Question: How is the property described in the document?
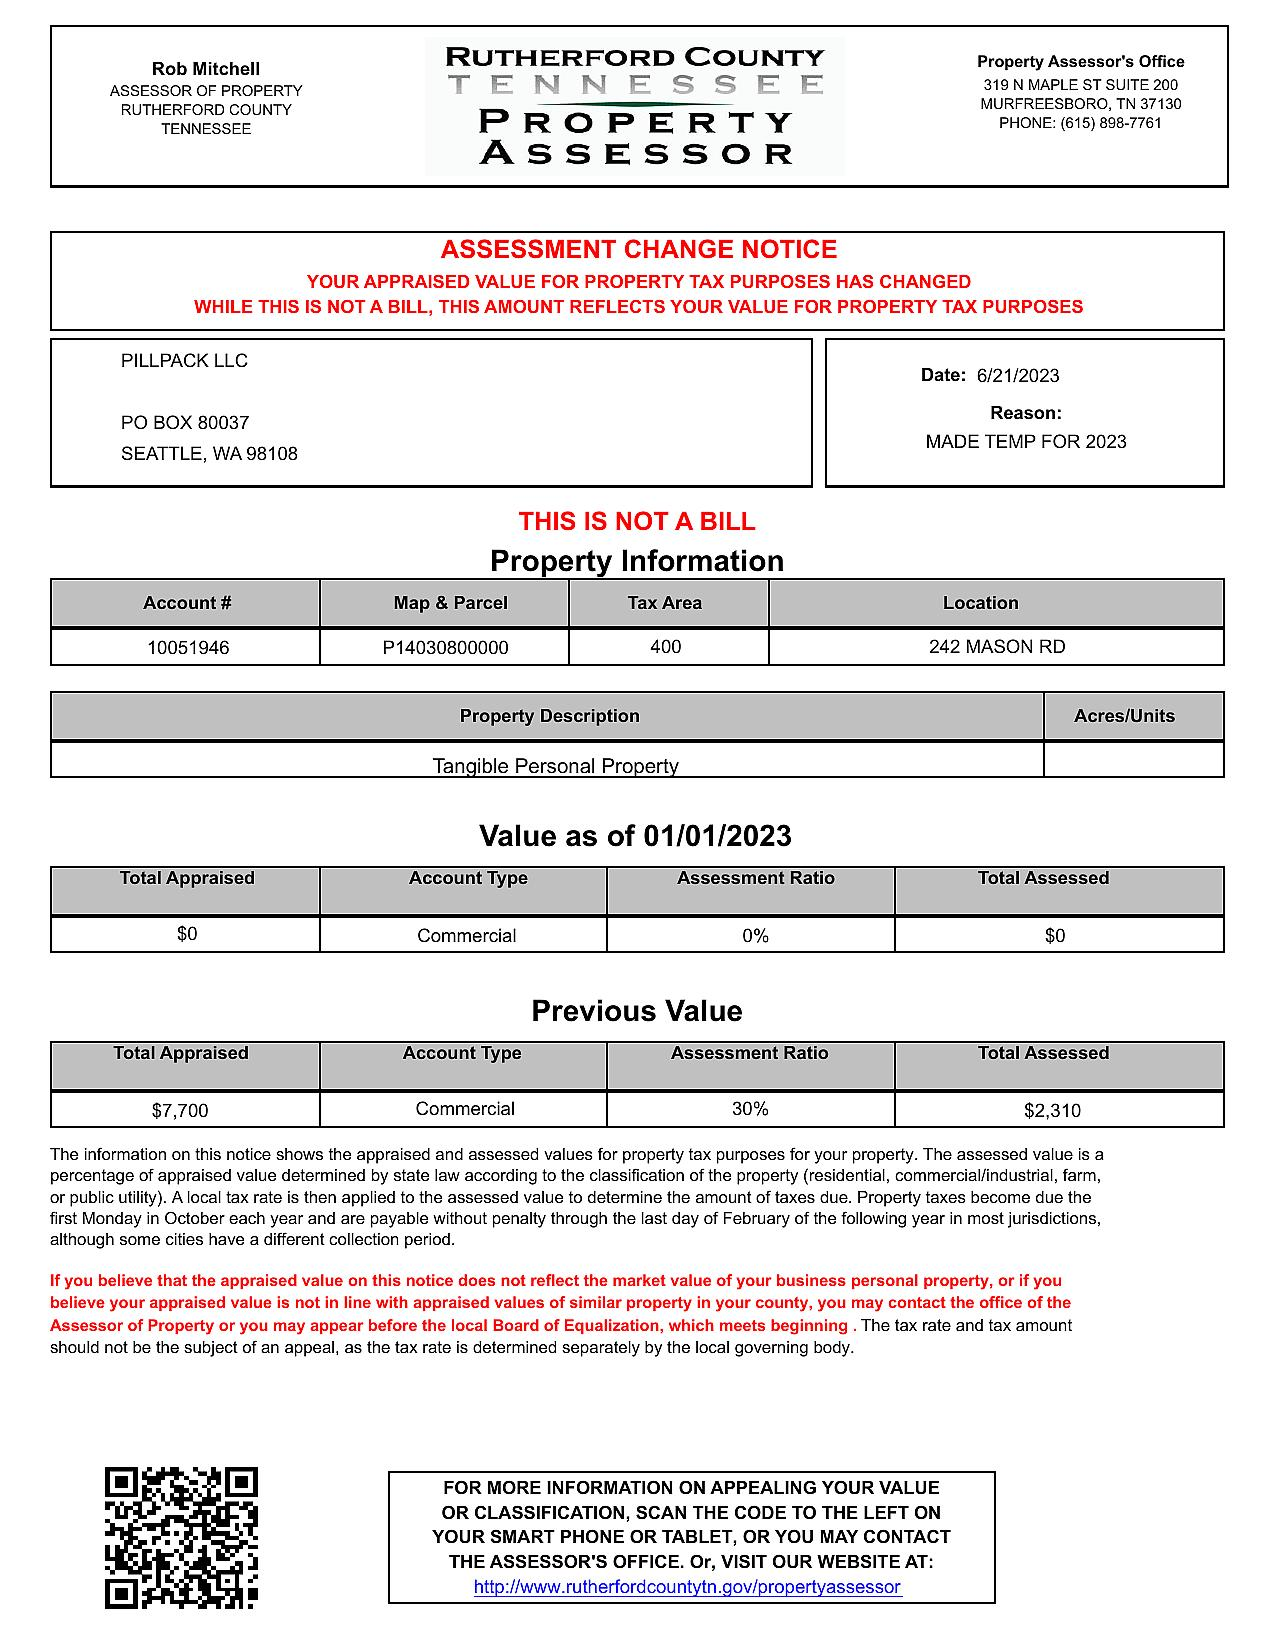
Answer: "Tangible Personal Property"